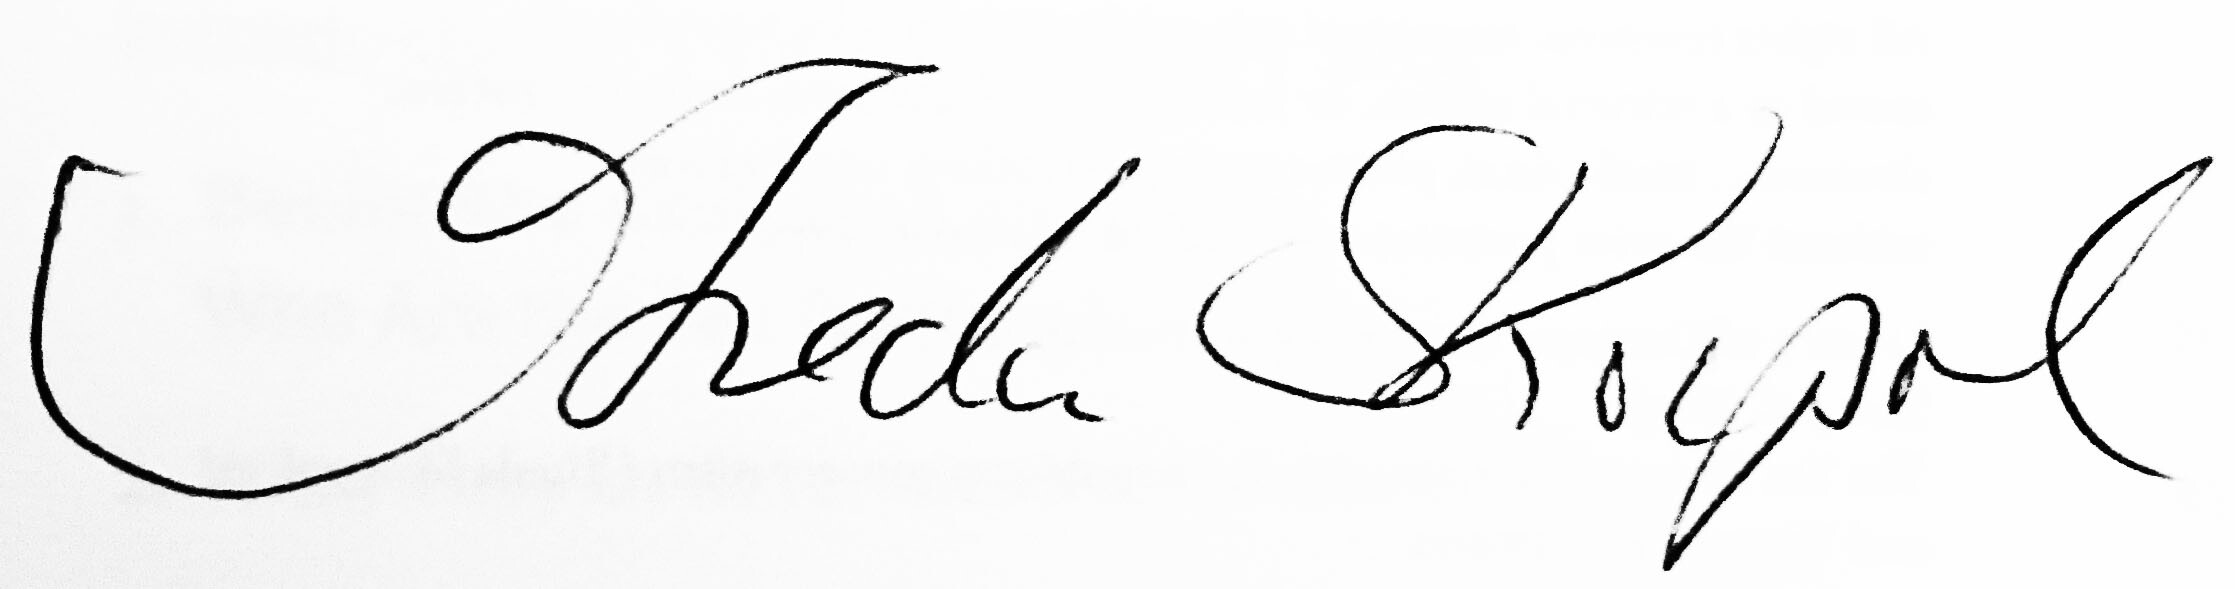
Signature of: theda skocpol